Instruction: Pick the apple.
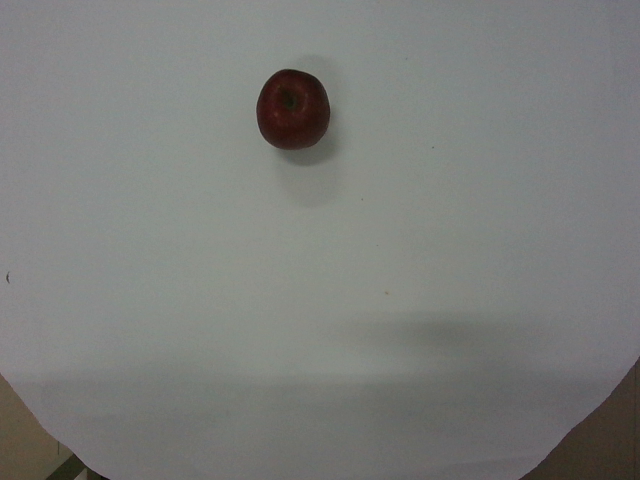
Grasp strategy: vertical